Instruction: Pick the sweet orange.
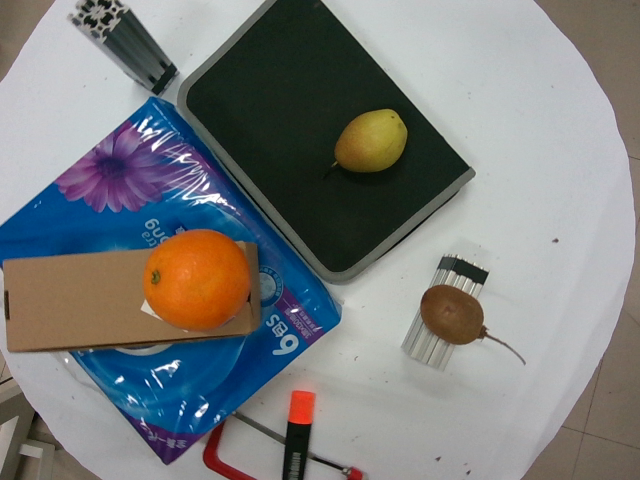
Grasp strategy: vertical